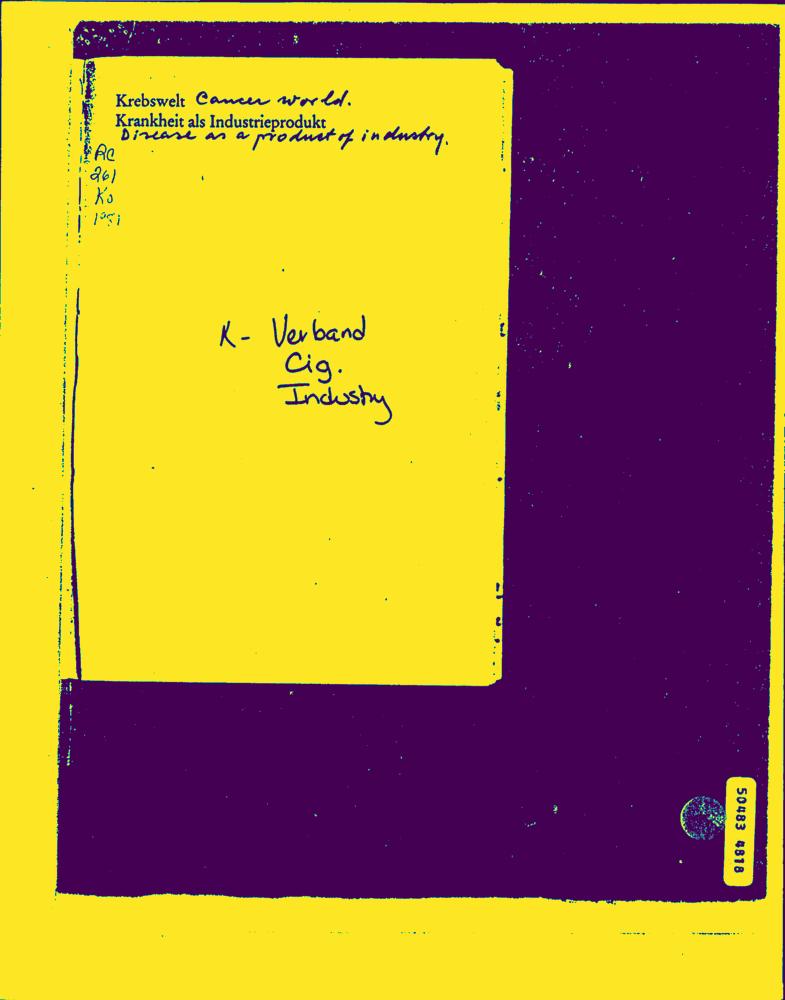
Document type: Hand-Written